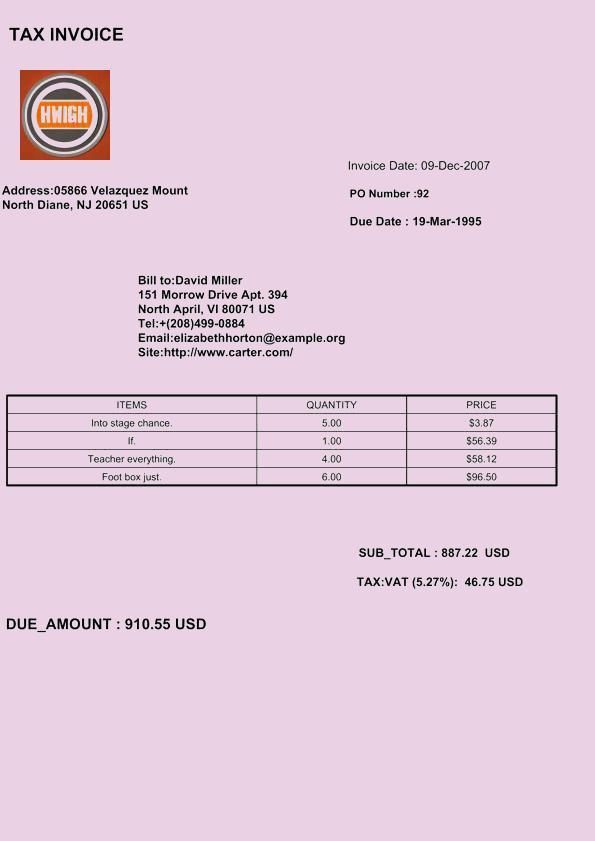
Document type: Invoice